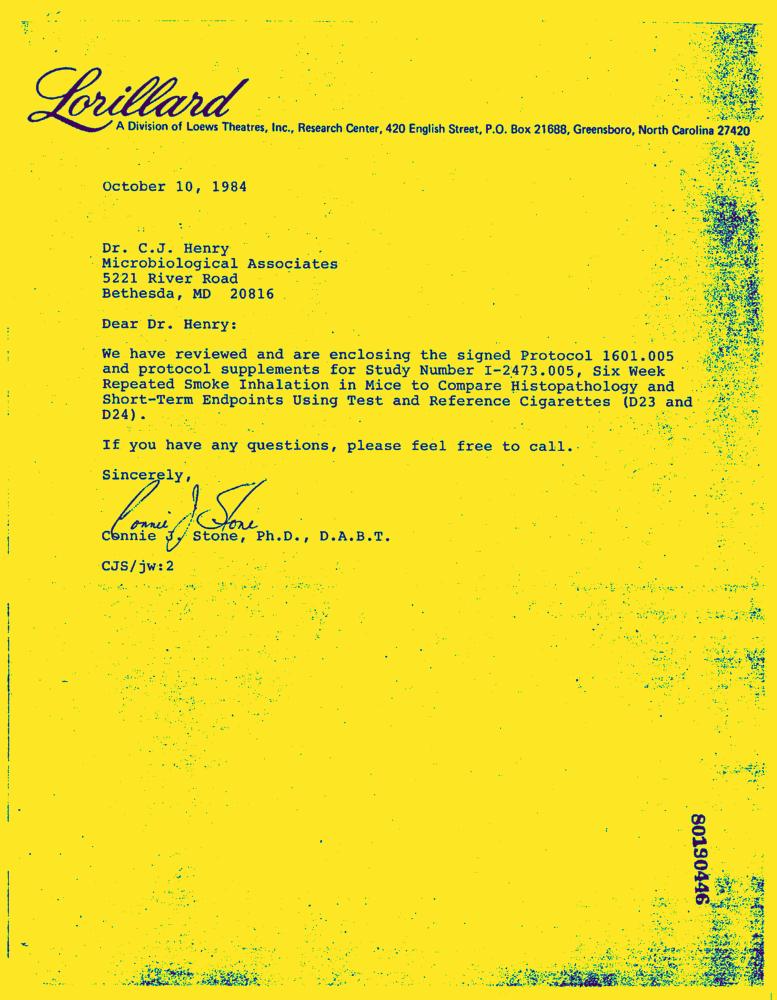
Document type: Letter-Doc